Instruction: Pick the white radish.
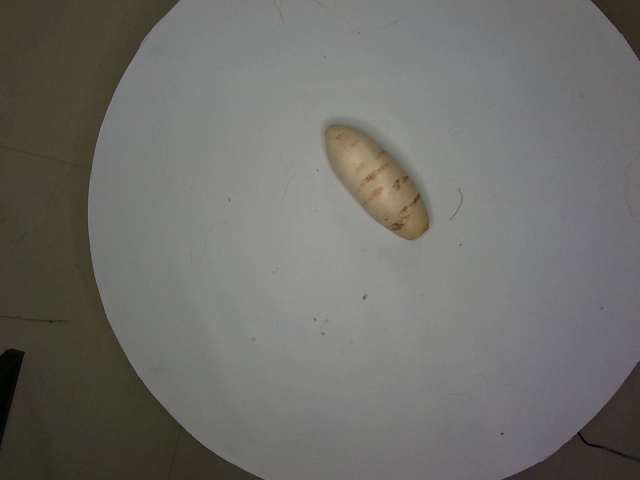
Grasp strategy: vertical